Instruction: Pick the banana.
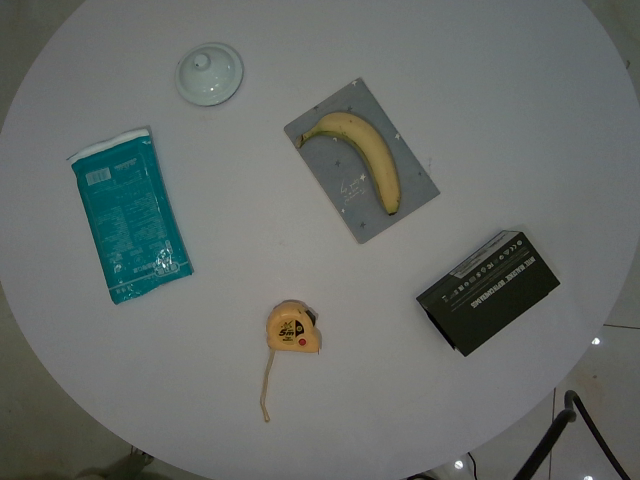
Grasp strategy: vertical